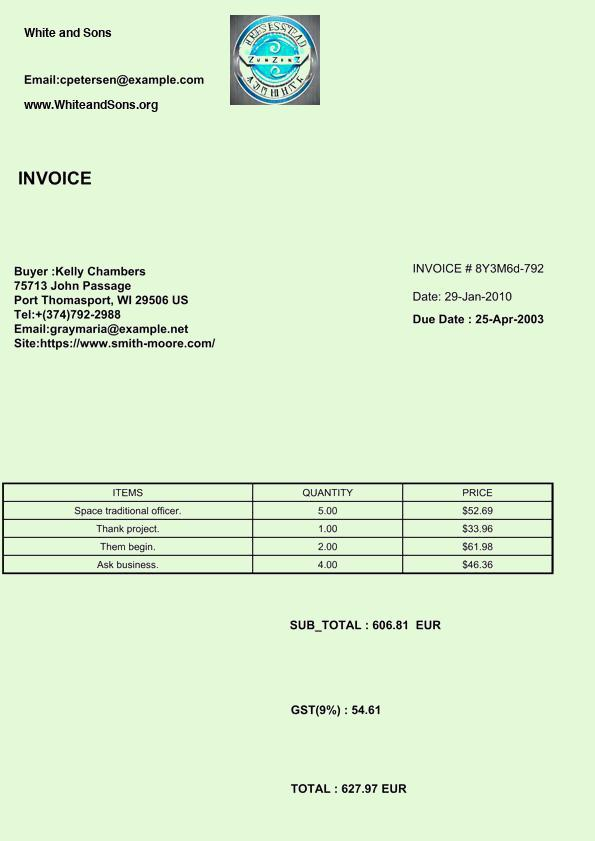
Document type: Invoice